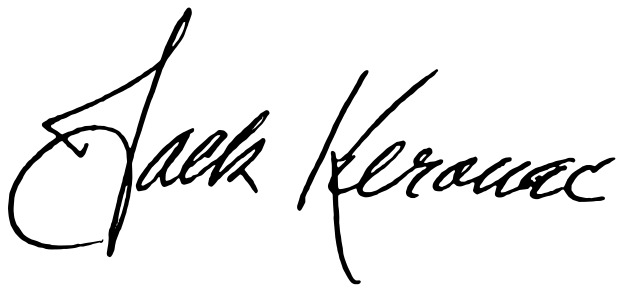
Signature of: jack kerouac